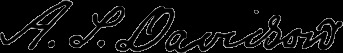
Signature of: allen turner davidson